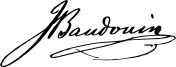
Signature of: jan baudouin de courtenay